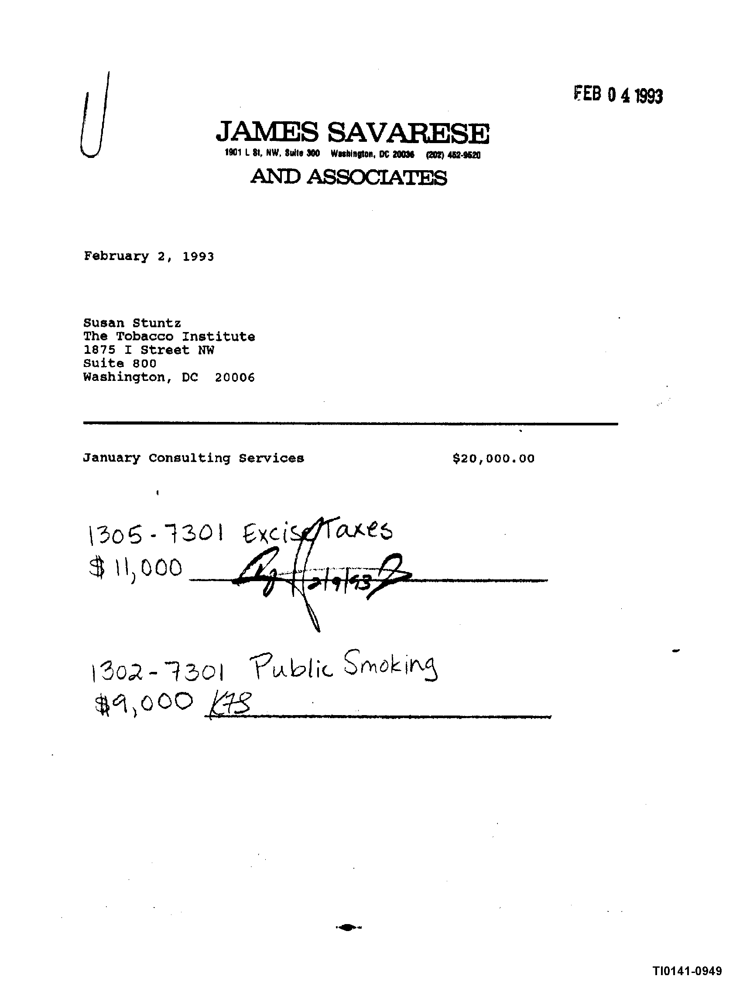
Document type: Invoice